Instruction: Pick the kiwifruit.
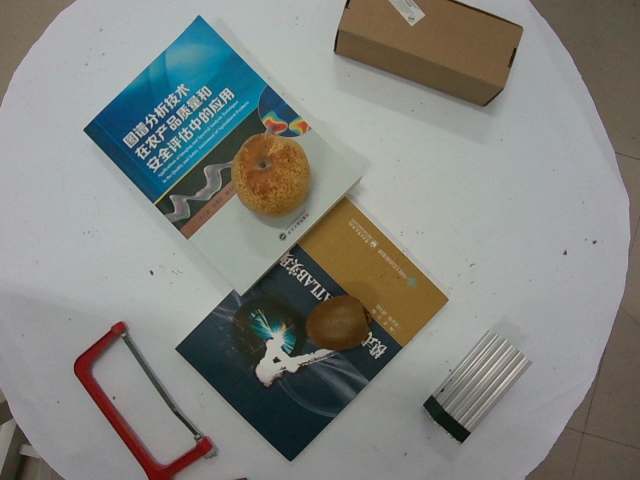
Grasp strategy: vertical